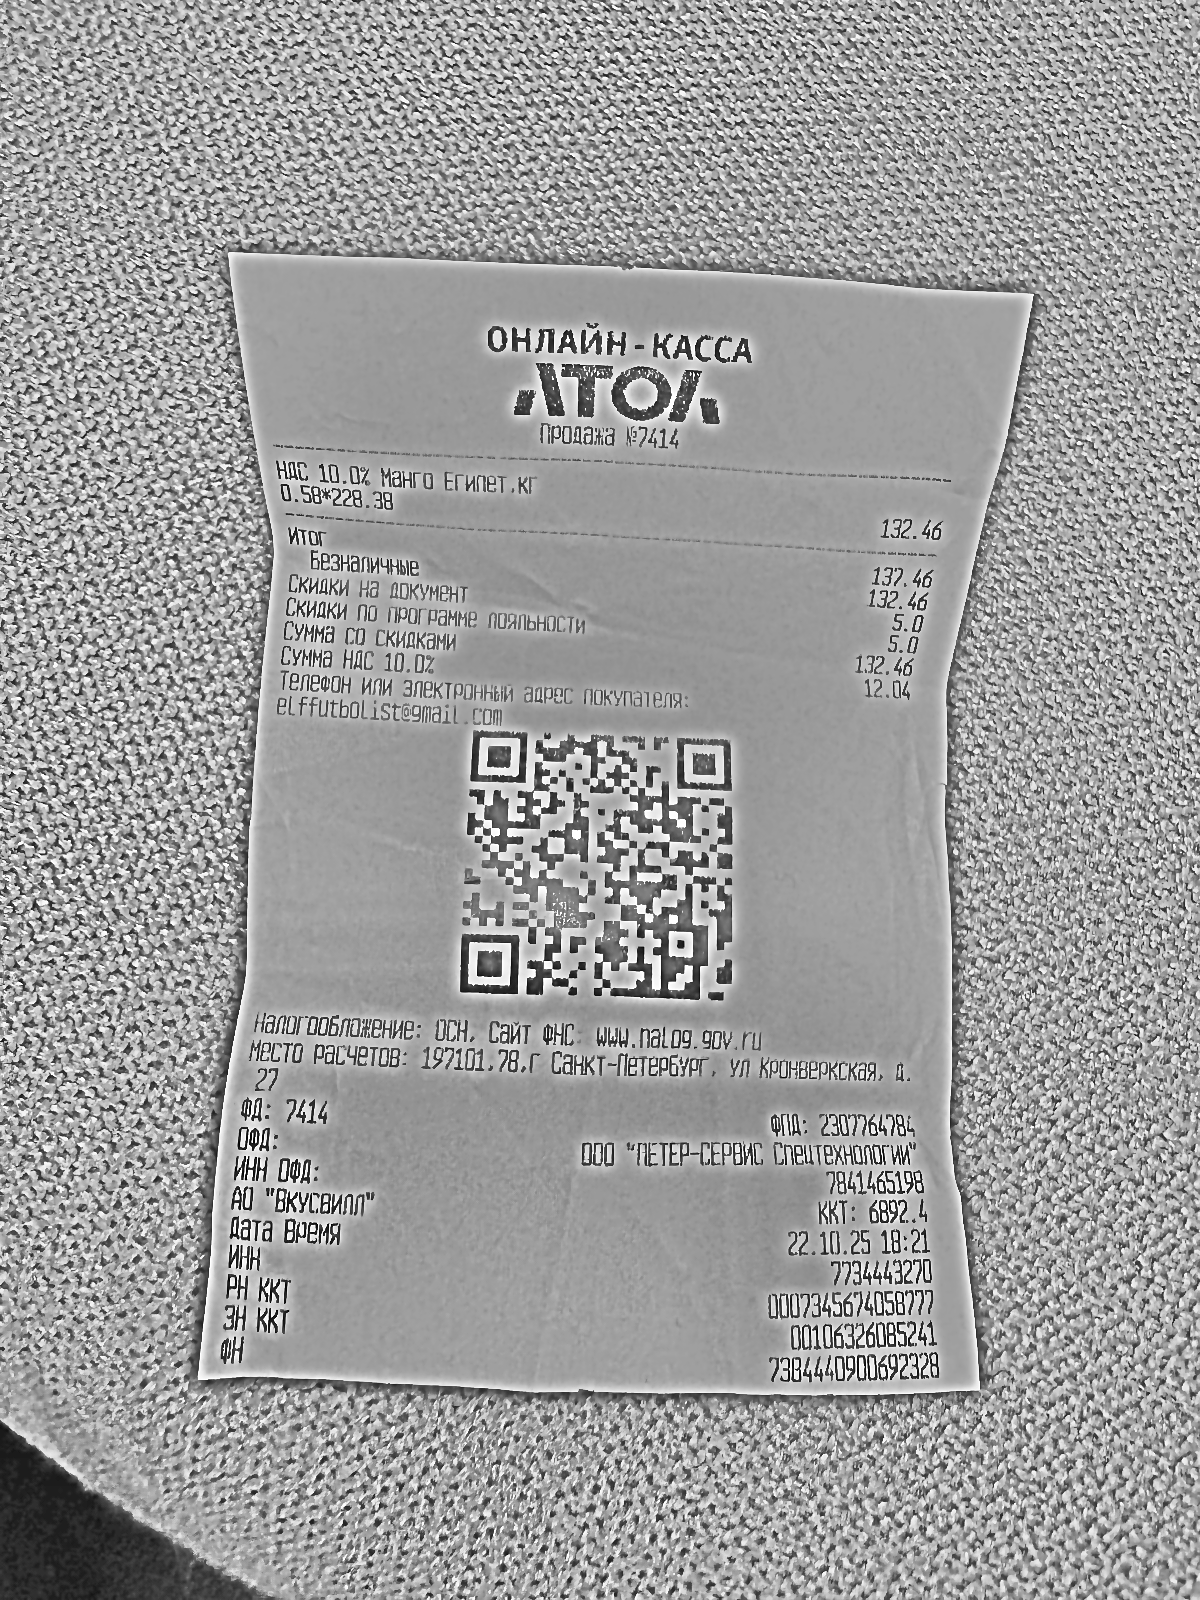
Продавец: АО "Вкусвилл"
ИНН: 7734443270
Дата: 22.10.25
Товары: Манго Египет .кг
Количество: 0.58
Цена: 228.38
Сумма: 132.46
Итого: 132.46